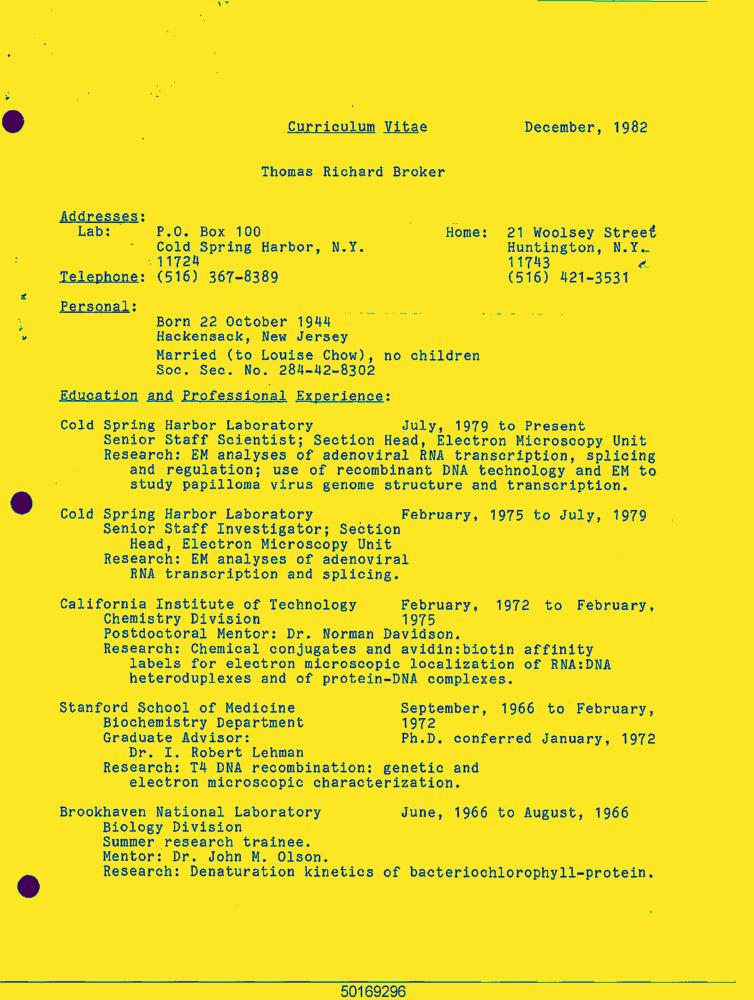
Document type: Resume-Doc